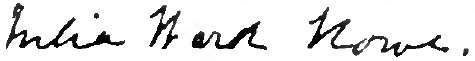
Signature of: julia ward howe